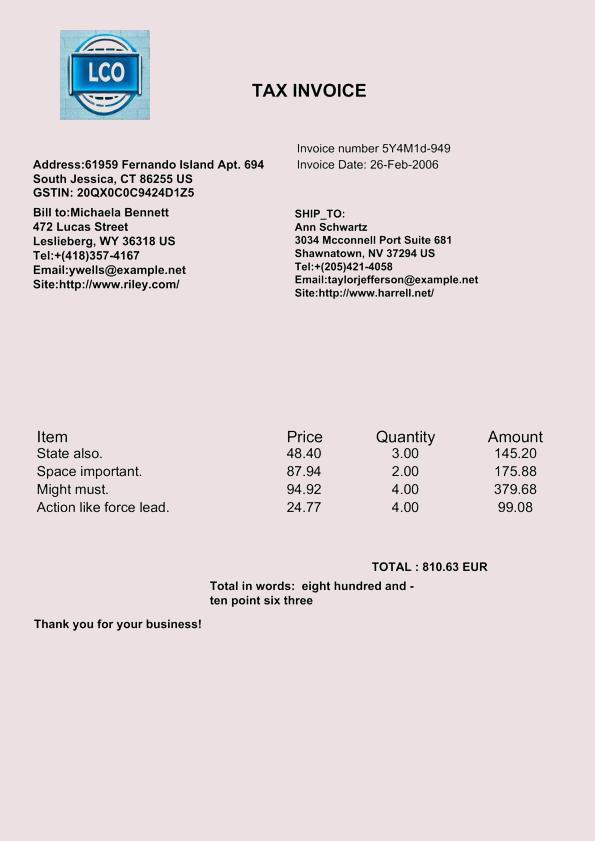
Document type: Invoice